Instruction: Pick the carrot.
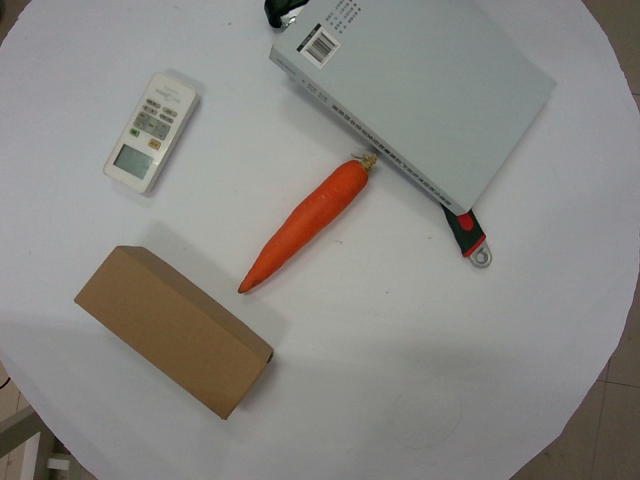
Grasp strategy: vertical